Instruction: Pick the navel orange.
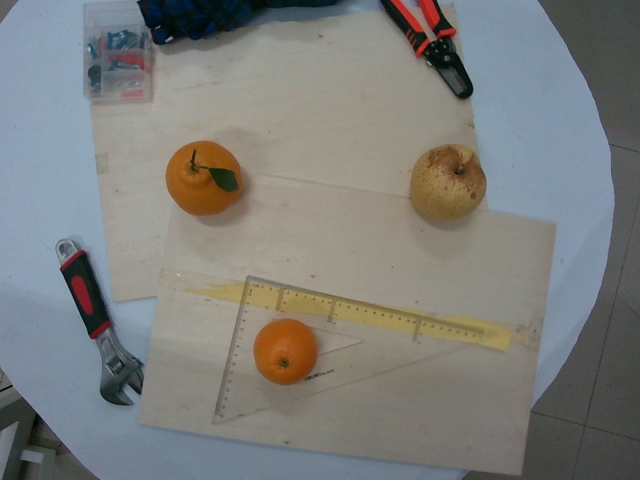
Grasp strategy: vertical